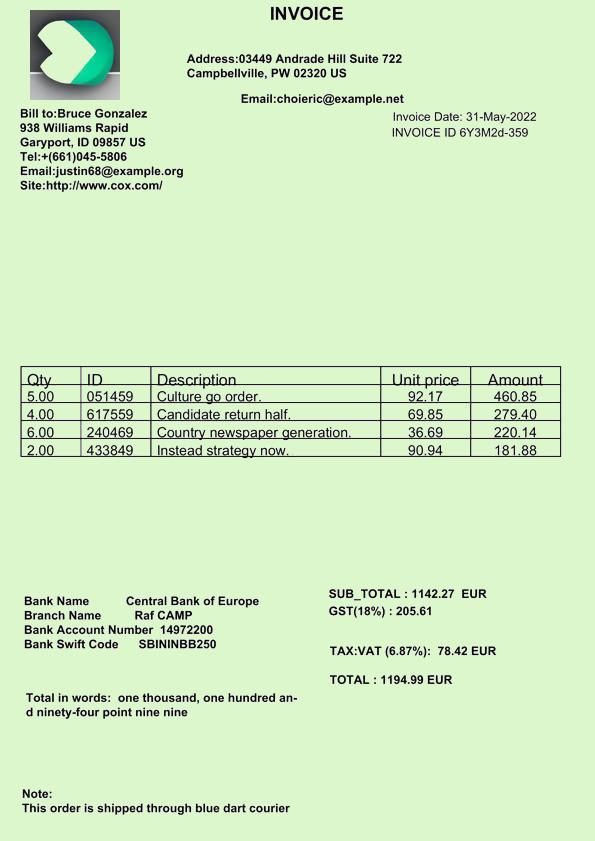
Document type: Invoice